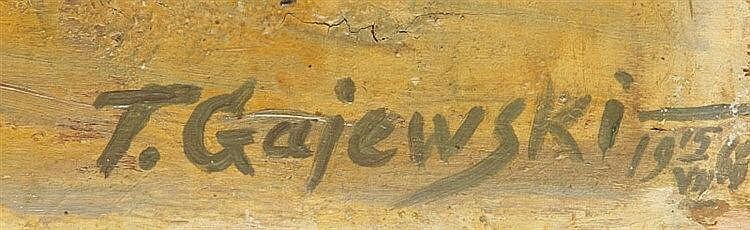
Signature of: teodor gajewski